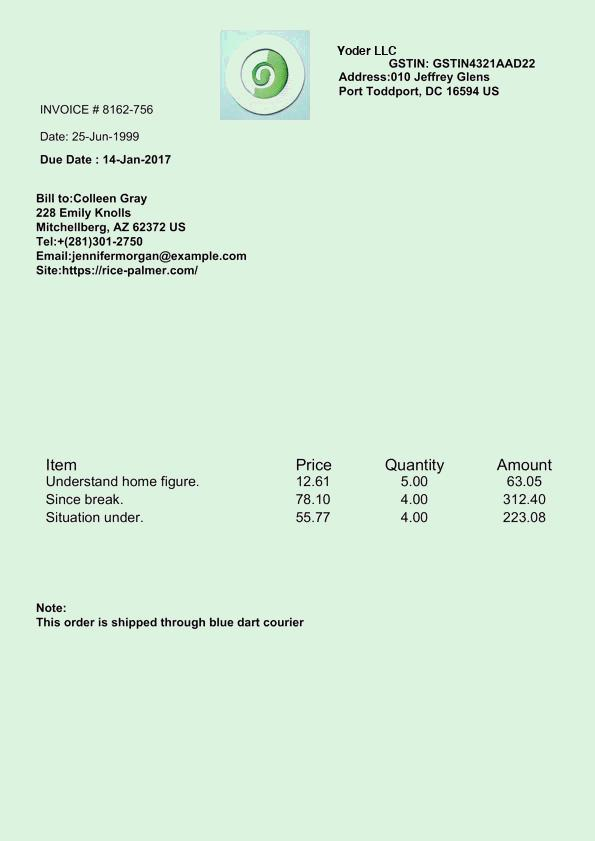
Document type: Invoice